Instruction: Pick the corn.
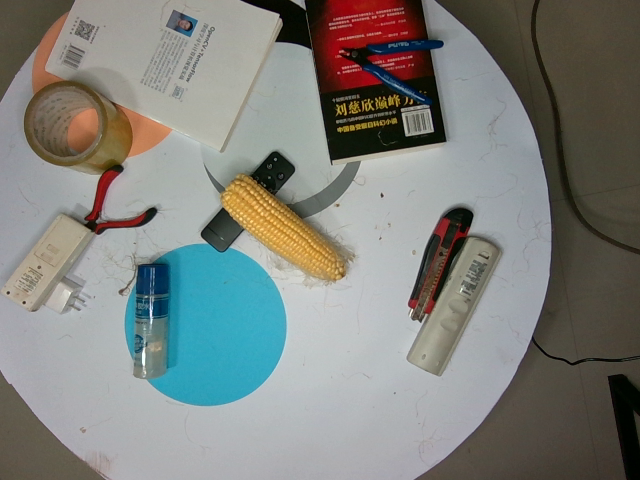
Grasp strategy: vertical